Question: What jurisdiction, city, or county is the document associated with?
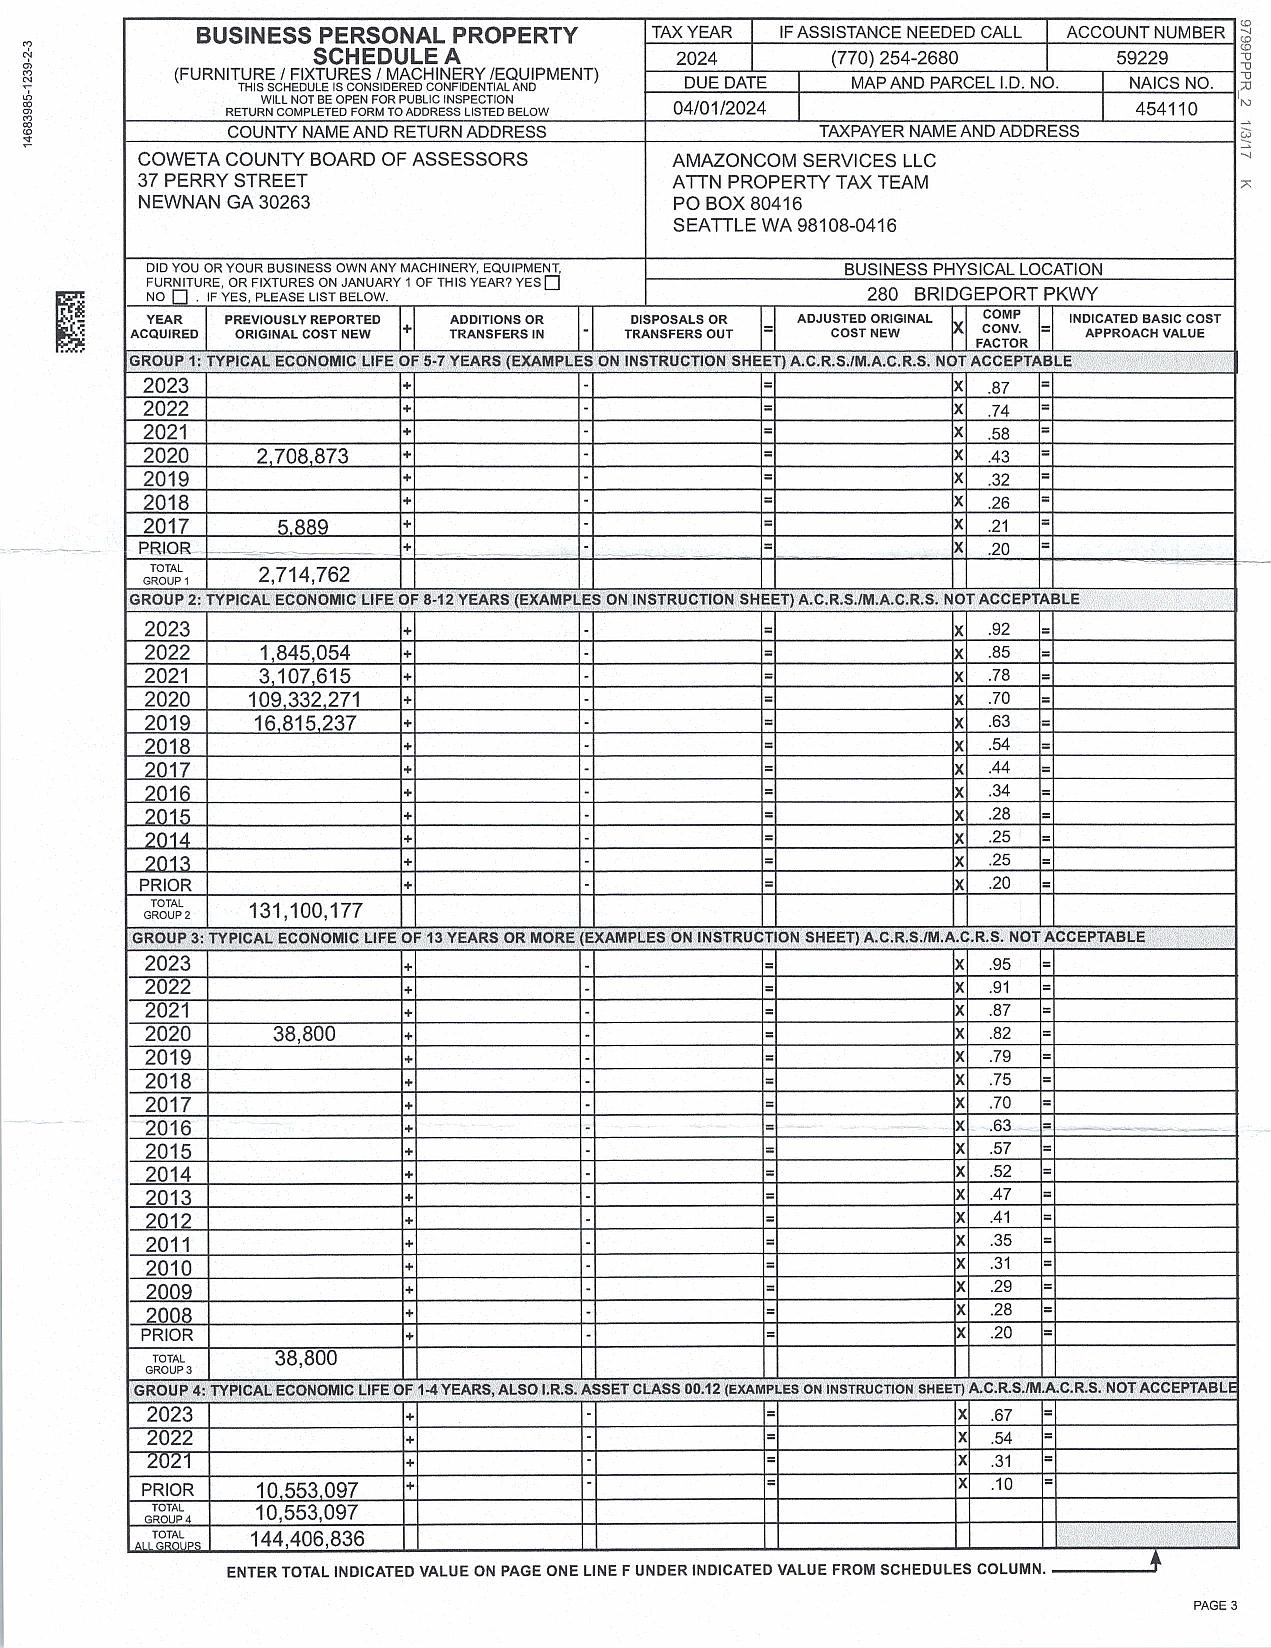
Answer: "Coweta County"